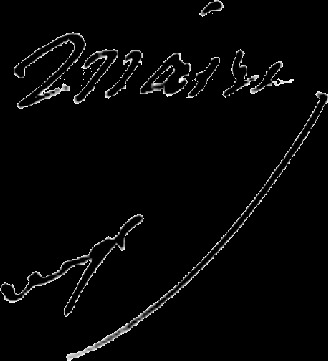
Signature of: isidore hyacinthe maire